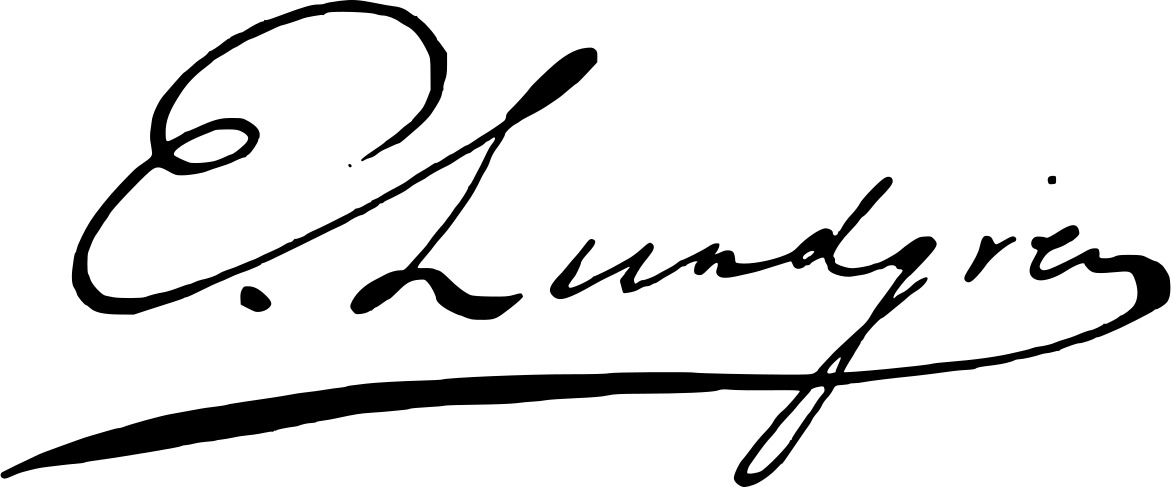
Signature of: egron lundgren